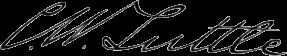
Signature of: charles wesley tuttle